Question: What appears to be the issue?
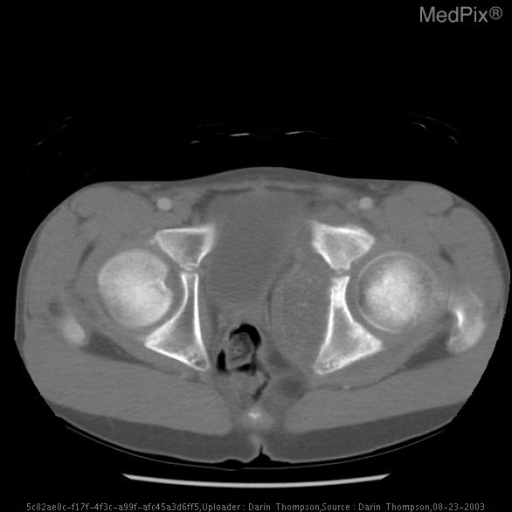
Answer: The findings suggest CT:  enlargement of the left internal pelvic musculature w/ mild sclerosis of the adjacent acetabulum. CT w/ iv contrast shows enlargement of the left pelvic floor musculature with mild sclerosis of the adjacent acetabulum compared with the right.. The patient might have a history of Remote Hx of Bladder Rhabdomyosarcoma.  Now with 2months Of Pelvic Pain , Possible Tumor Recurrence  s/p Chemo & Xrt 5 Yrs Ago.